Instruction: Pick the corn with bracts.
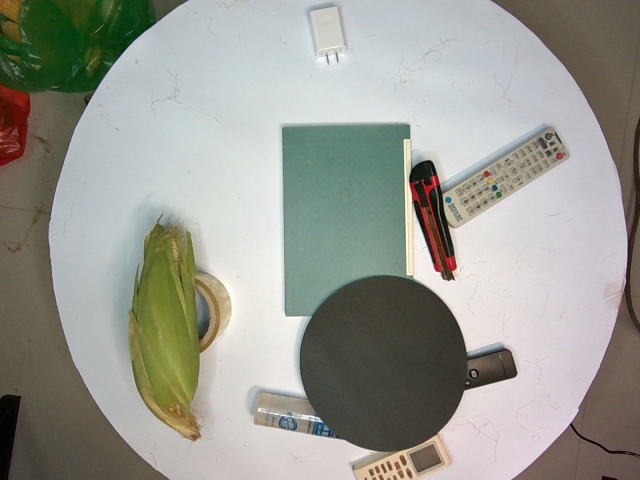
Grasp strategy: vertical